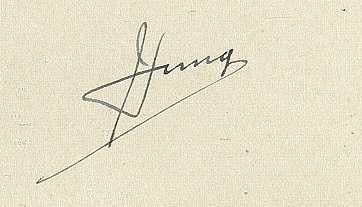
Signature of: jean jung